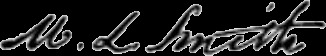
Signature of: martin luther smith